Question: Describe the condition in detail:
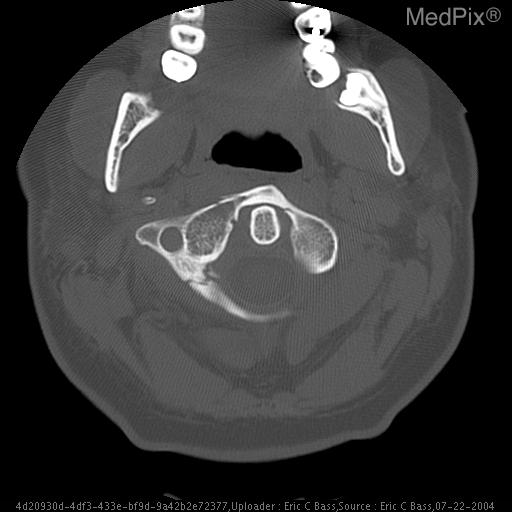
Answer: The disease is discussed as: You may search the NIH/NCI cancer treatment protocol database:
http://clinicalstudies.info.nih.gov/

Adult Brain tumors - http://www.cancer.gov/cancertopics/pdq/treatment/adultbrain/healthprofessional

Pediatric Brain tumors - http://www.cancer.gov/cancertopics/pdq/treatment/childbrain/HealthProfessional

Clinical Trials - http://bethesdatrials.cancer.gov/clinical-research/search-results.asp?Specific=31&TextSearch=&Search+for+Clinical+Trials=Search+for+Clinical+Trials
--